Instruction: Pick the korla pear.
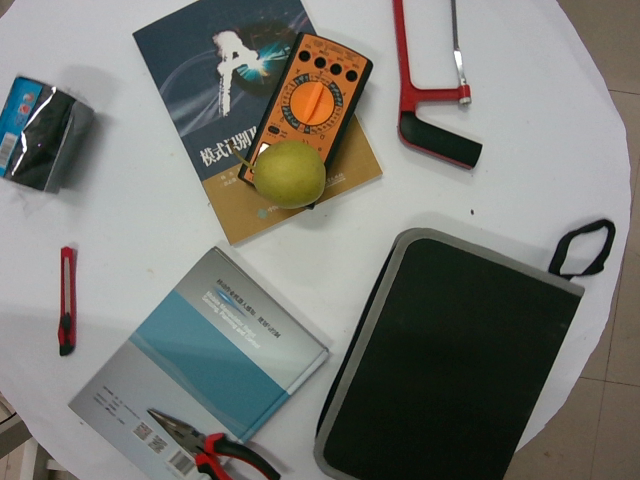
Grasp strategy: vertical